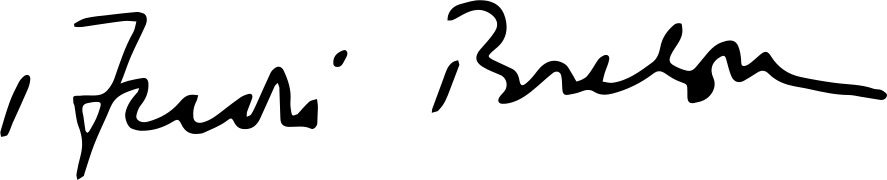
Signature of: andré breton